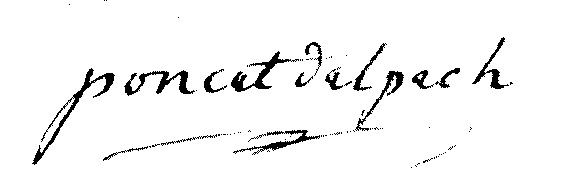
Signature of: jean baptiste poncet delpech